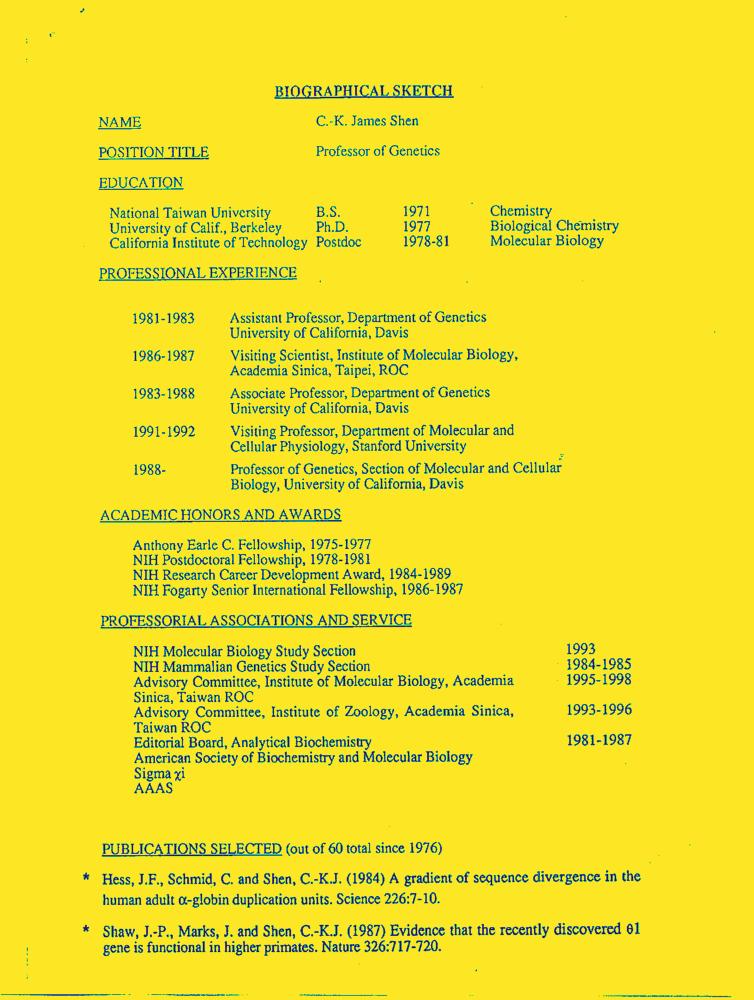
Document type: Resume-Doc